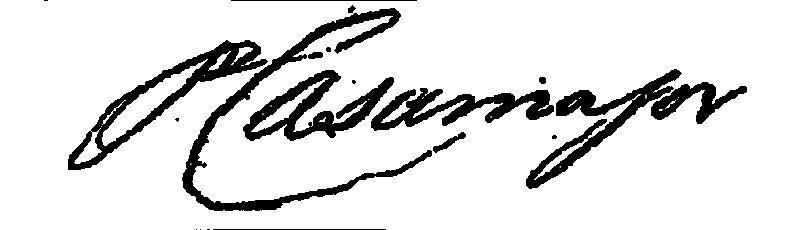
Signature of: paul casamajor